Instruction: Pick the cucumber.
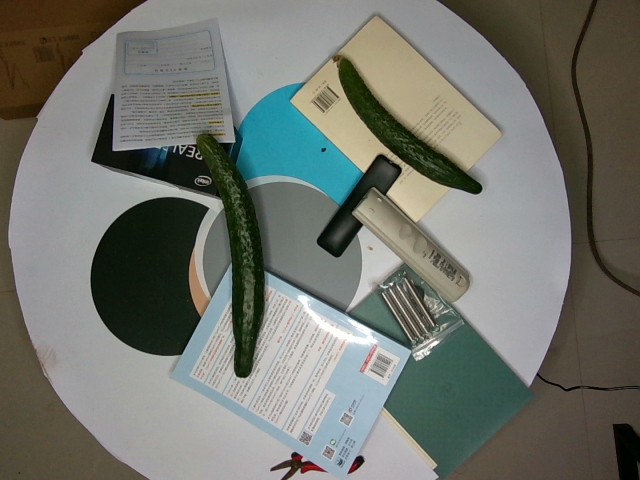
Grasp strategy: vertical